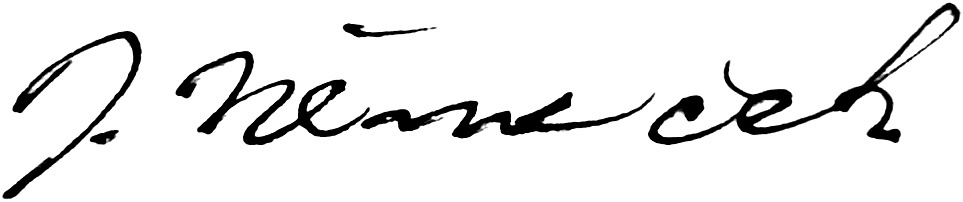
Signature of: jaroslav němeček